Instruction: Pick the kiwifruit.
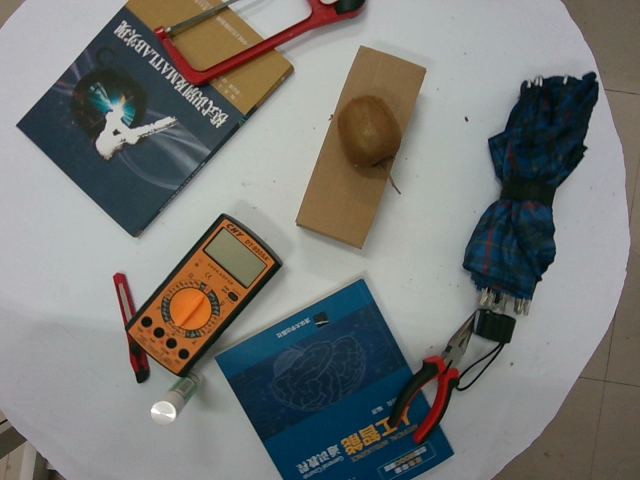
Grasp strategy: vertical